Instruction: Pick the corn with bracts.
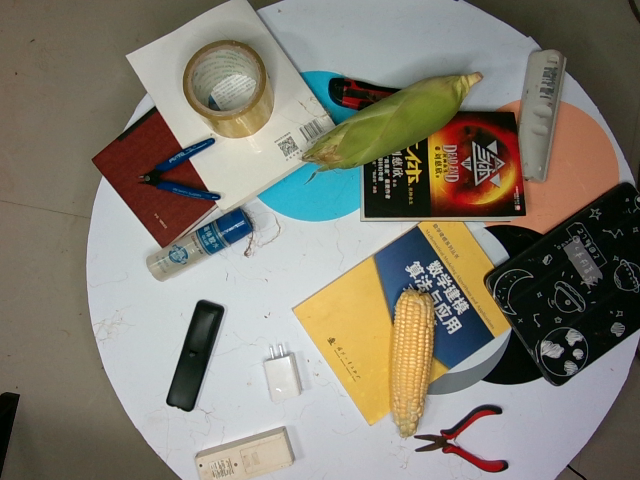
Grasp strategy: vertical